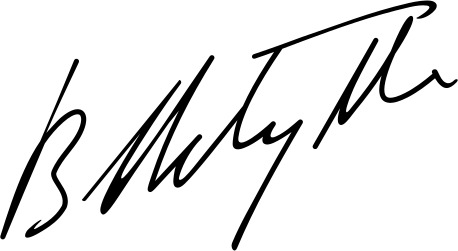
Signature of: behar shtylla